Question: Can you provide the account number mentioned in the document?
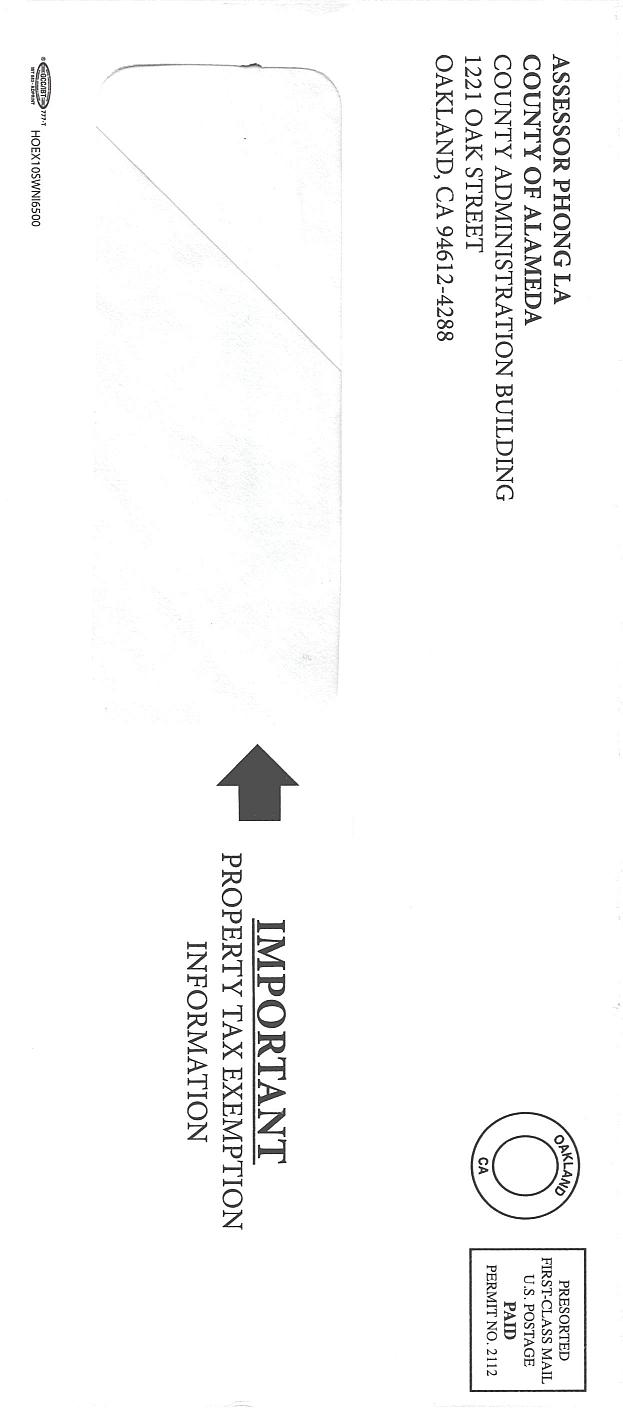
Answer: "92202095"